Identify and extract the amount in words, amount in numbers, payee name, cheque date, and bank name from the image.
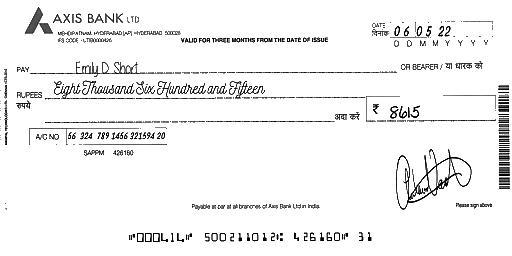
amt_in_words: Eight Thousand Six Hundred and Fifteen
amt_in_figures: 8615
payee_name: Emily D. Short
bank_name: AXIS BANK
cheque_date: 06/05/22